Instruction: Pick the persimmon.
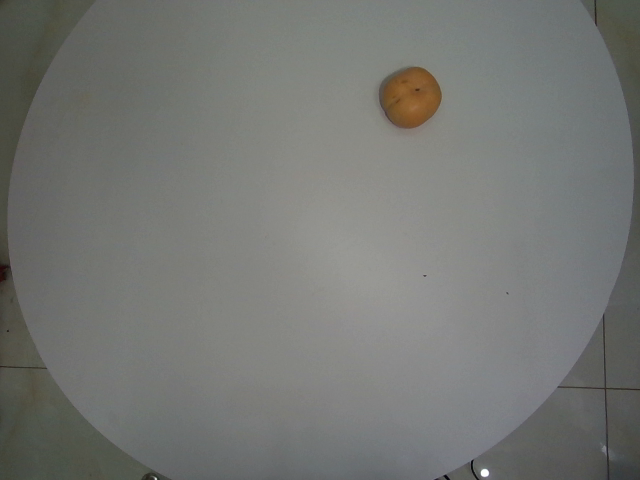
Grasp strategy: vertical